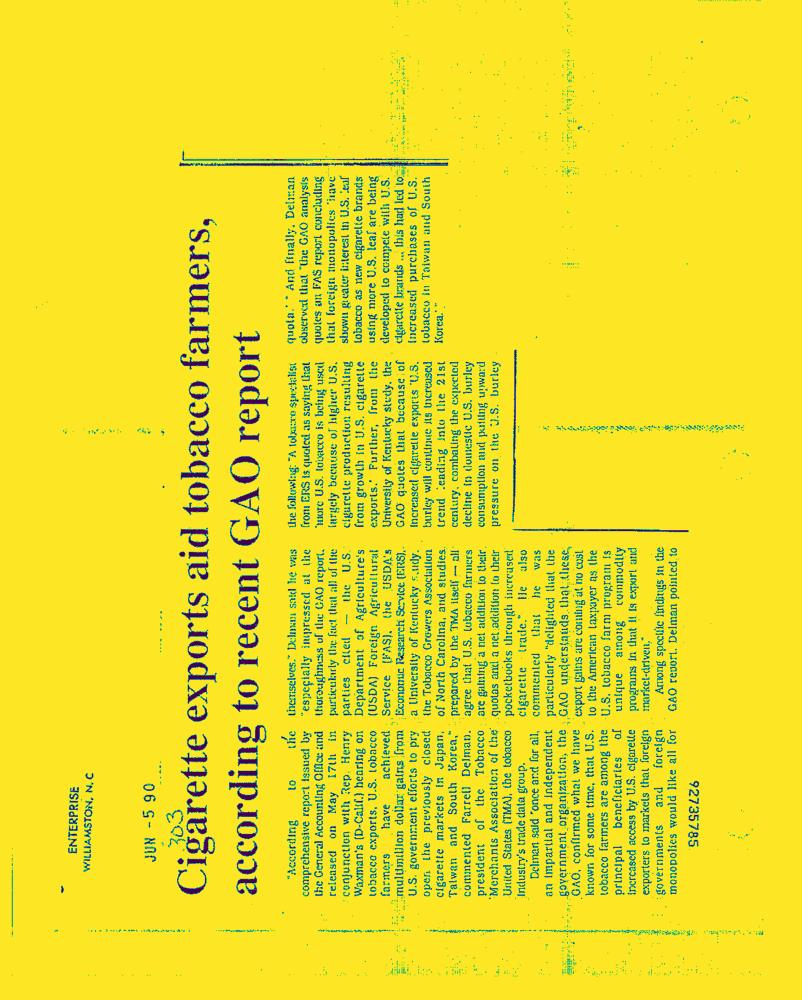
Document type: News-Article